Question: Explain the disease:
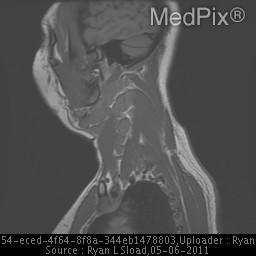
Answer: The disease is discussed as: Sarcoidosis is a systemic and multisystem granulomatous disease characterized by a variable clinical presentation and course.  Cutaneous lesions are present in about one fourth of patients. Although any organ can be affected, 90% of patients demonstrate thoracic involvement with decreased diffusion capacity being the most common abnormality found on pulmonary function testing.  There is a strong association between subcutaneous sarcoidosis and bilateral hilar lymphadenopathy (72.7%). Sarcoidosis is a diagnosis of exclusion supported by three elements: 1. Compatible clinical and radiologic findings, 2. Tissue biopsy specimen that reveals noncaseating epithelioid granulomas, and 3.  Absence of known granulomagenic agents.

Etiology:
A large multi centered study called A Case Control Etiologic Study of Sarcoidosis (ACCESS) showed that environmental factors such as mold, mildew, must odors and pesticides were associated with a modestly increased risk (OR~1.5) of developing sarcoidosis. Genetics and host factors also are involved in the pathogenesis of sarcoidosis.  In the US, blacks are more frequently affected and the ACCESS trial showed that affected patients were five times more likely than controls to report a sibling with the disease.  Further, recent studies have identified specific genes associated with sarcoidosis.  A single-nucleotide polymorphism on the BTNL2 gene may influence T-lymphocyte activation and regulation and make people carrying this polymorphism more susceptible to sarcoidosis.  A second gene associated with sarcoidosis is Annexin A11 on chromosome 10q22.3 responsible for calcium signaling, cell division and apoptosis.

Deficits of this gene have been associated with sarcoidosis.  Further, HLA haplotypes and T-cell receptor expression play an intricate role in the development of the disease.

Biomarker screening:
In an attempt to aid in diagnosis of sarcoidosis, investigators continue to search for potential biomarkers in disease activity. Chitotriosidase is an enzyme expressed by activated macrophages and Bargagli et al. found elevated levels of this enzyme in patients with sarcoidosis, with >90% exhibiting elevated levels of the marker.  A second marker IL-2, a cytokine that induces T-cell proliferation and activation is elevated in serum of patients with sarcoidosis and may have prognostic value.

Diagnosis:
Diagnosis of sarcoidosis is best supported by a combination of radiographic evidence of lymphadenopathy and tissue specimens that show noncaseating granulomas.  Endobronchial ultrasound guided transbronchial needle aspiration when compared to non-guided transbronchial needle aspiration had a diagnosis yield of 83.3% compared to 53.8%.

Treatment:
Therapy for patients with chronic sarcoidosis requires prolonged treatment often with steroids which cause systemic side effects.  TNF inhibitors have been investigated for the treatment, but a study by Utz et al, found treatment failure in nearly 65% of participants.  A new TNF-alpha antagonist Ustekinumab, approved for dosing in patients with RA, psoriatic arthritis, and ankylosing spondylitis; is currently being tested for its efficacy in treatment of sarcoidosis with completion of the study anticipated in July 2011.  Surgical indication for patients with sarcoidosis remains controversial.  Surgery has potential to reduce symptoms and decrease need for oral steroids, but does not eradicate or prevent recurrence of disease.  Corticosteroids remain the cornerstone for treatment, but care must be taken to assess for potential adverse effects.